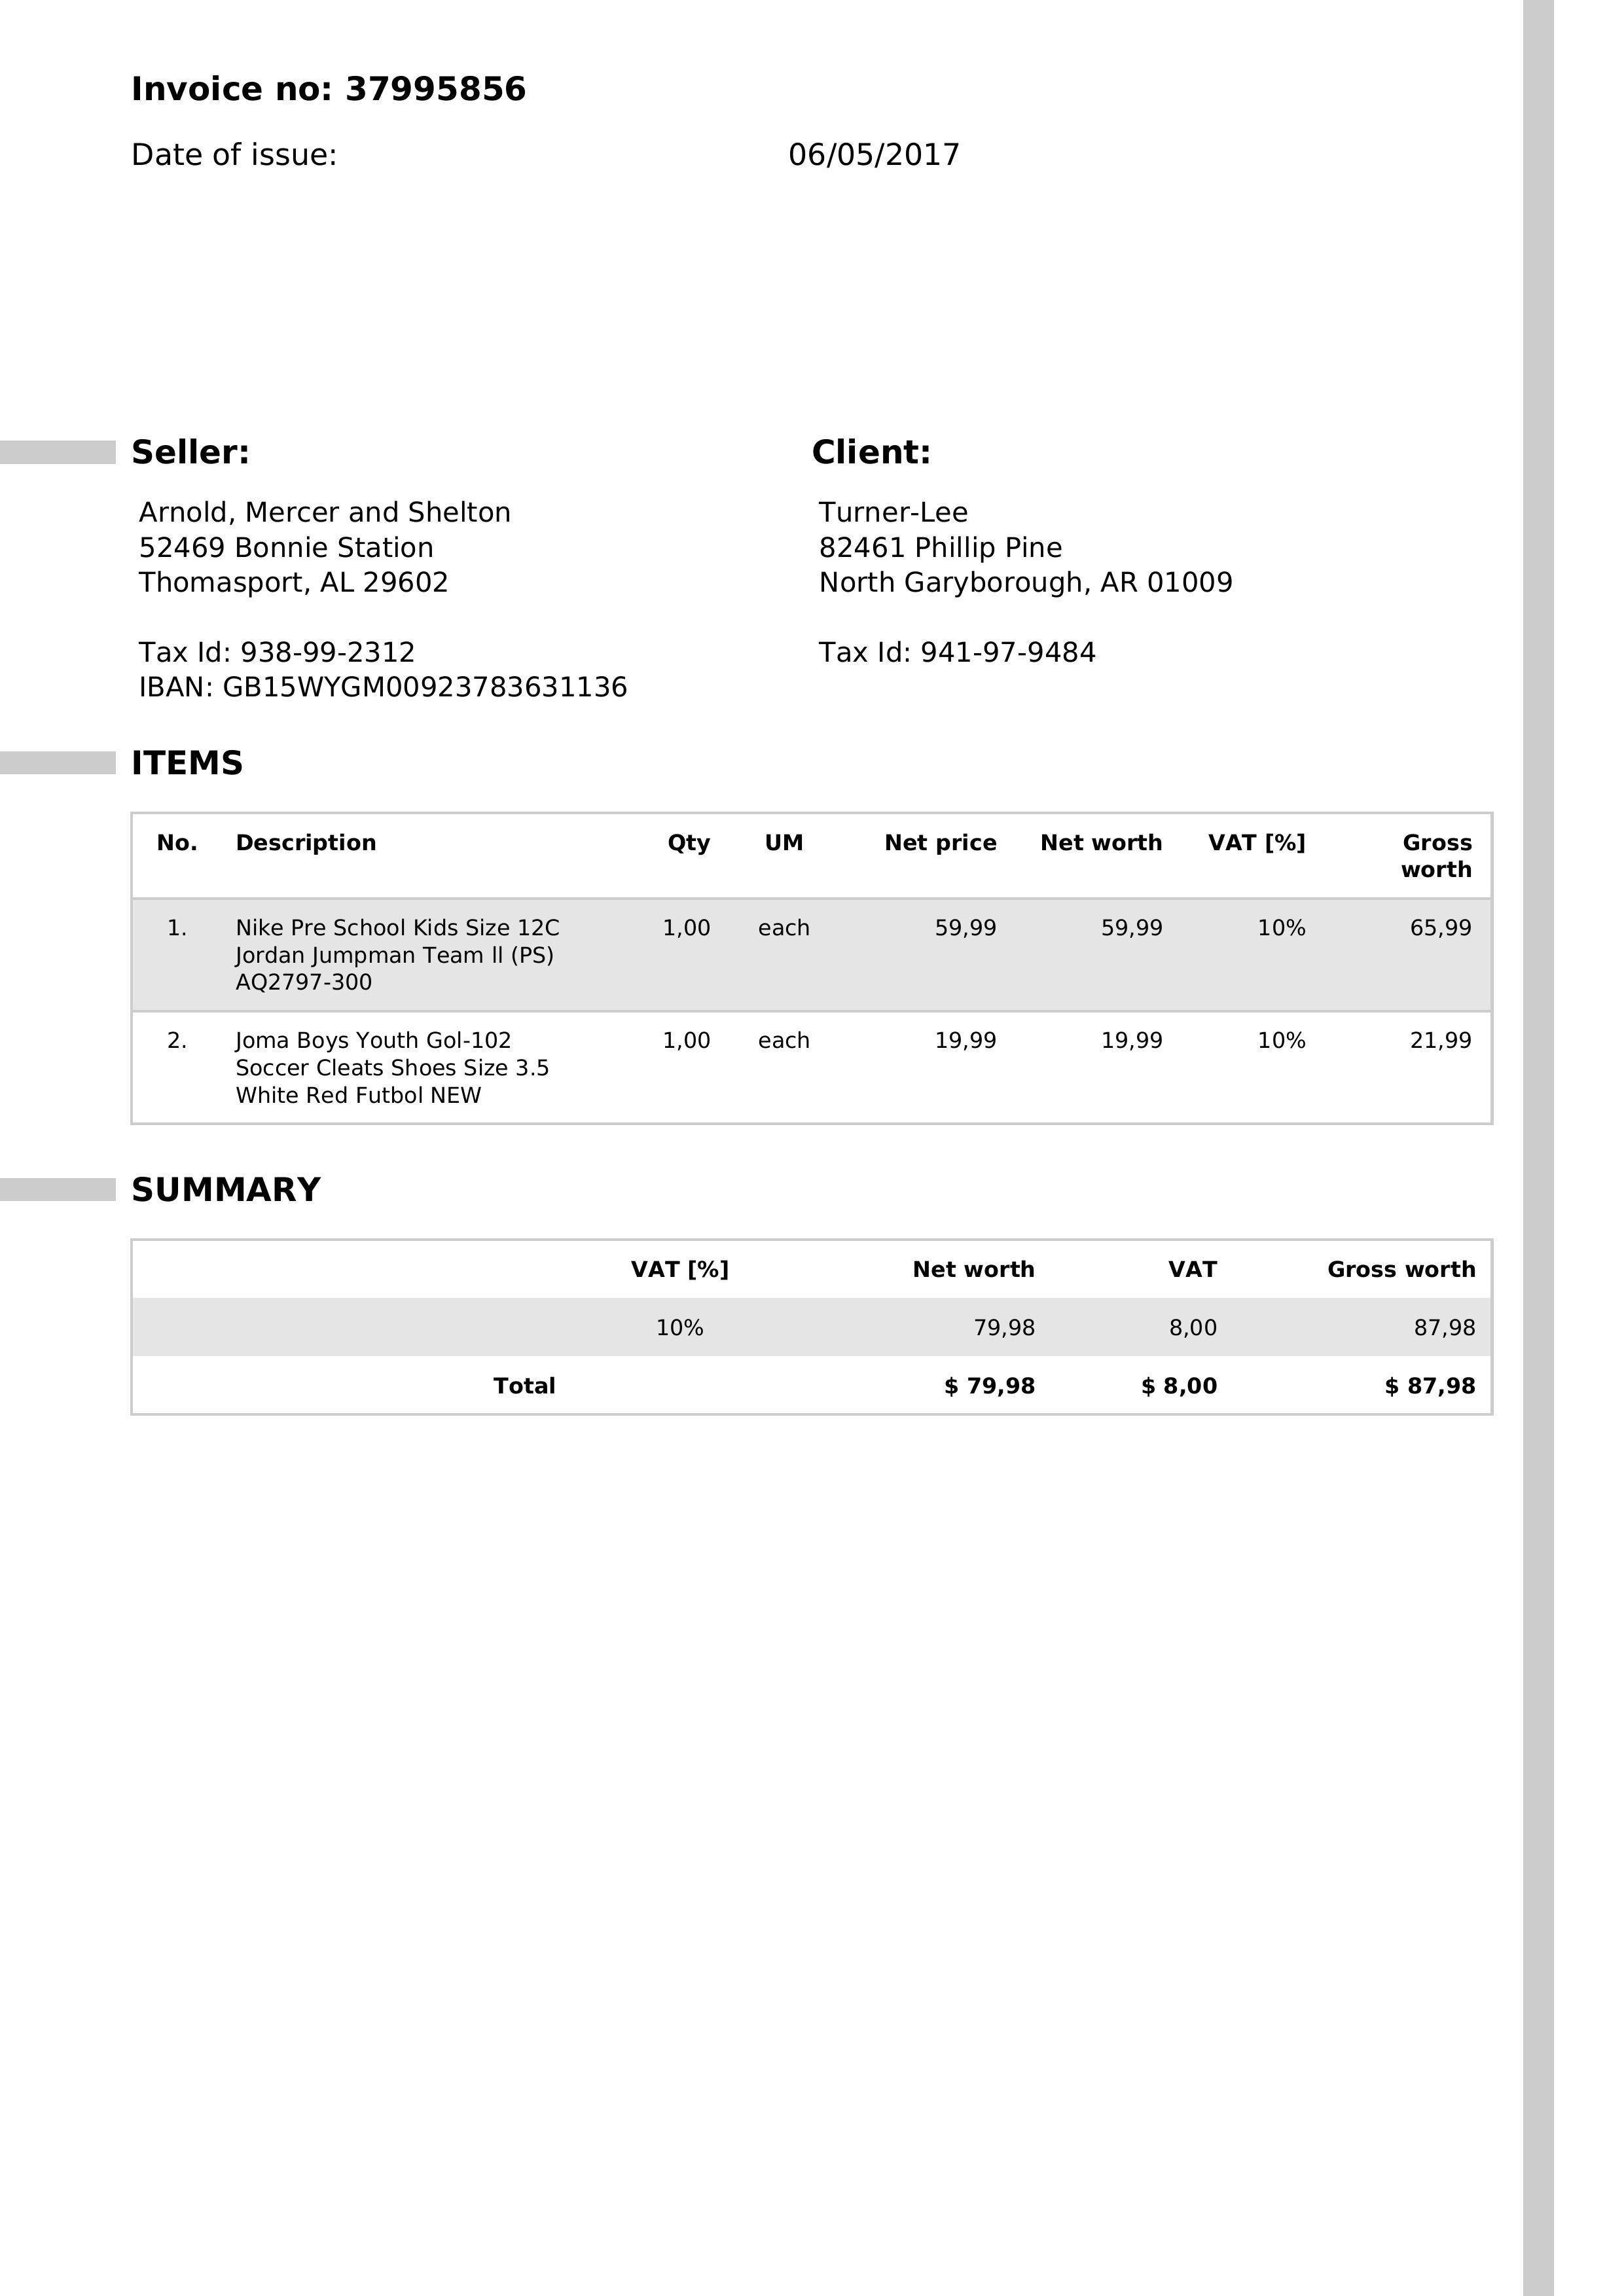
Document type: Invoice